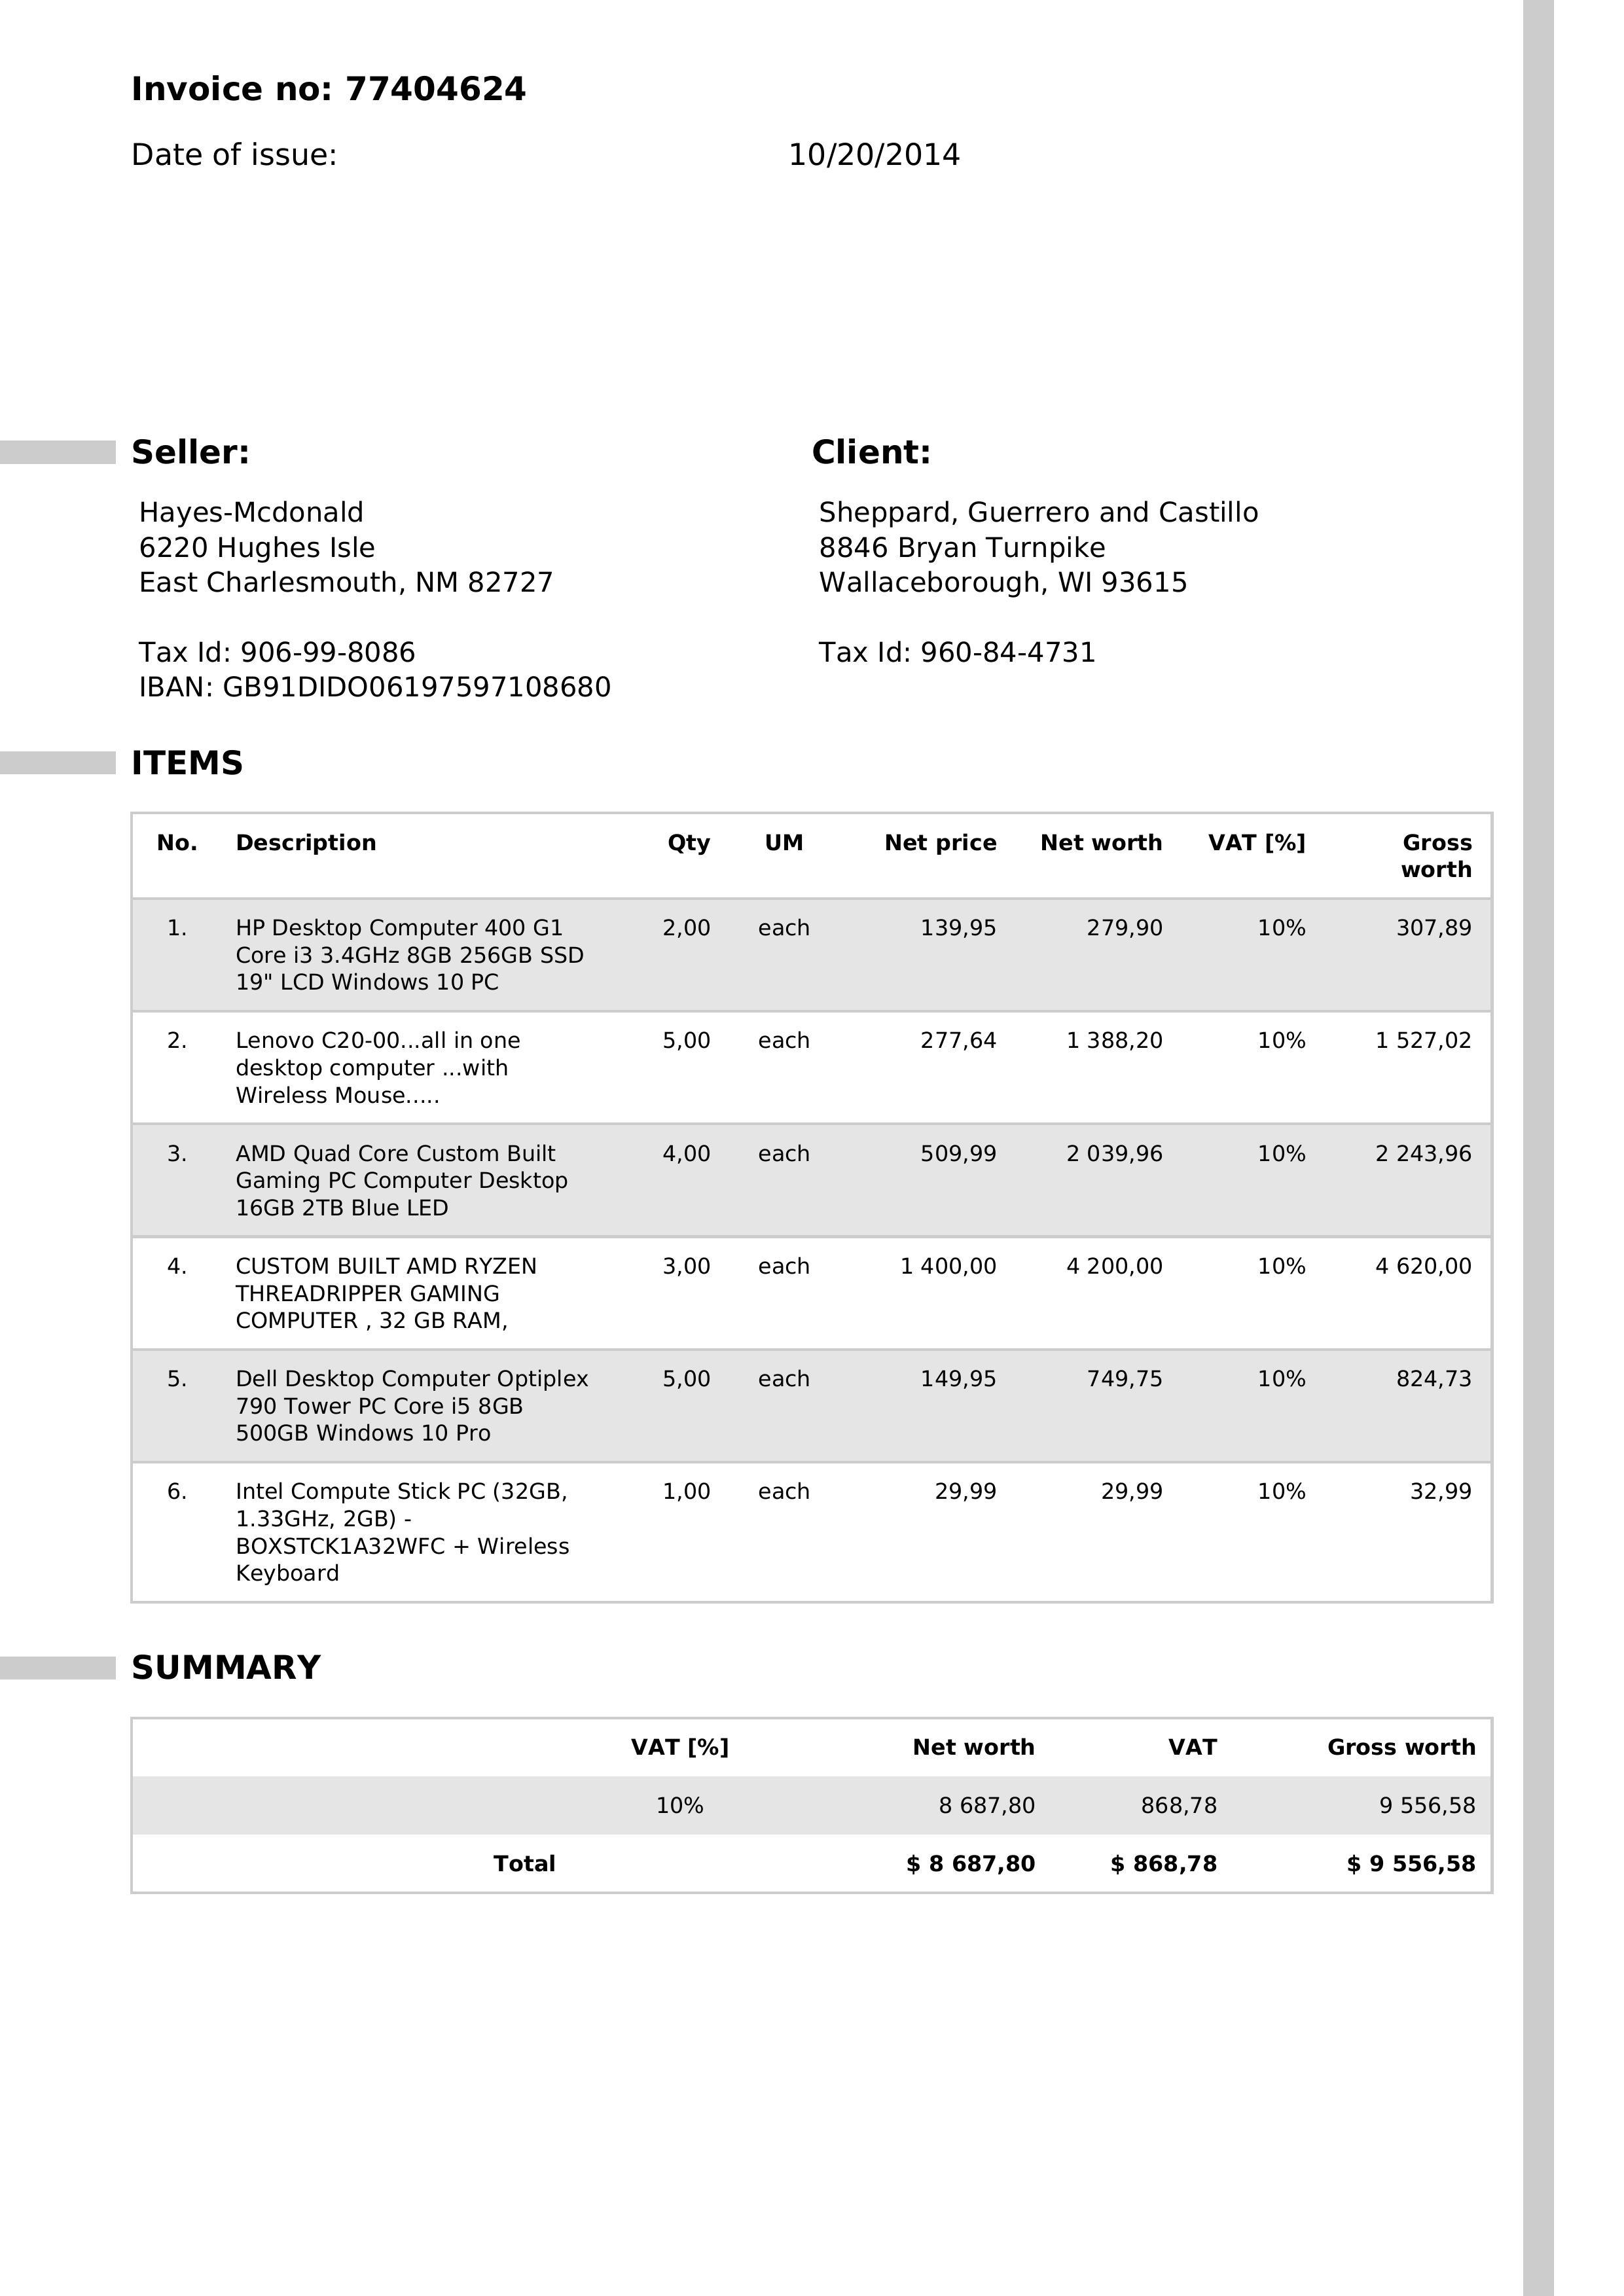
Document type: Invoice